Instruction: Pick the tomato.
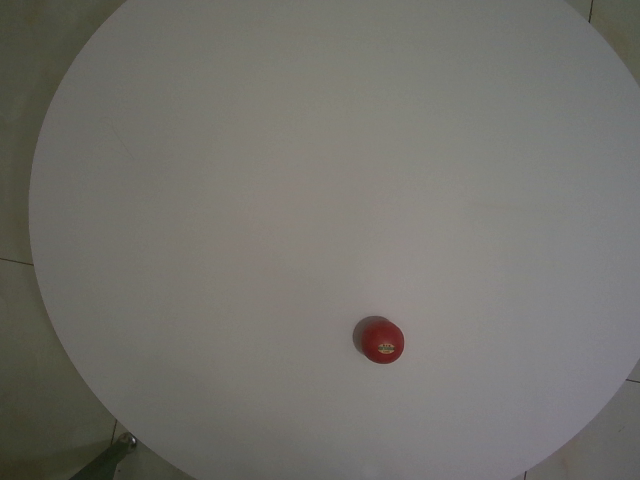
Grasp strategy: vertical